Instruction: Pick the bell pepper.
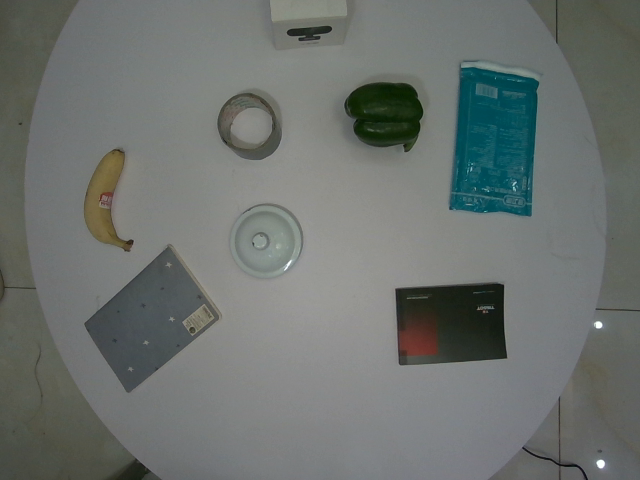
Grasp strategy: vertical